Question: What could the diagnosis suggest?
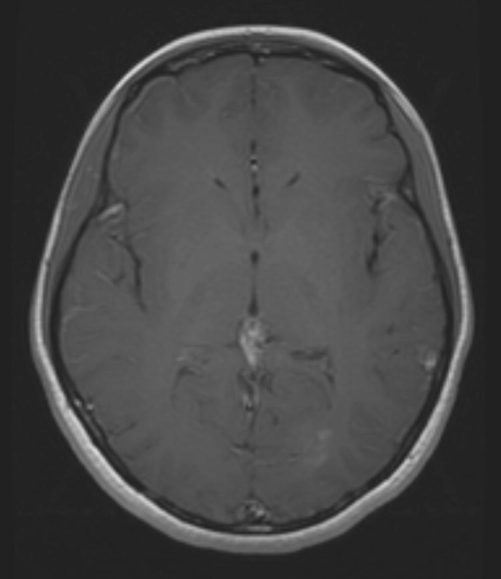
Answer: The possible diagnosis includes •  CNS infection (Lyme disease, syphilis, HIV infection, human T-lymphotrophic virus type I)

•  CNS inflammatory condition (sarcoidosis, SLE, Sj?gren's syndrome)

•  CNS microvascular disease (HTN, DM, vasculitis)

•  Genetic disorder (leukodystrophy, hereditary myelopathy, mitochondrial disease)

•  Structural or compressive condition of the brain and spinal cord

•  Vitamin B12 deficiency

•  Multiple sclerosis.